Question: How does the patient history play a role?
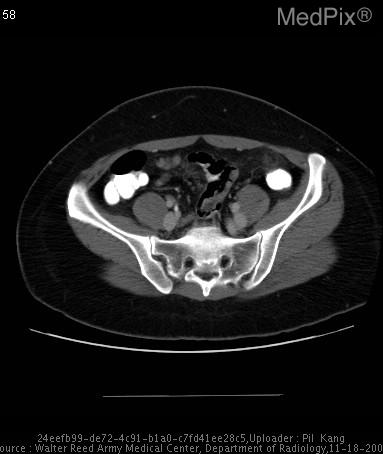
Answer: The patient's history of 27 year old female with acute onset left lower quadrant pain, r/o diverticulitis or appendicitis. is key in understanding the case.